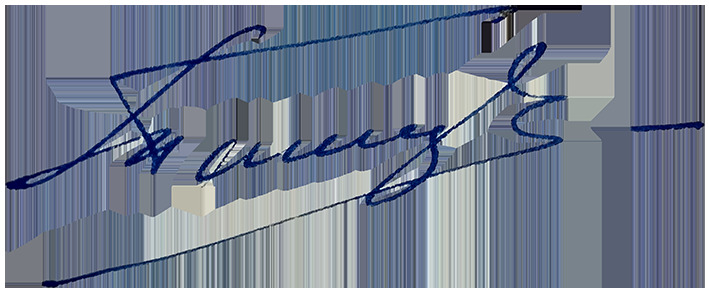
Signature of: q30958623